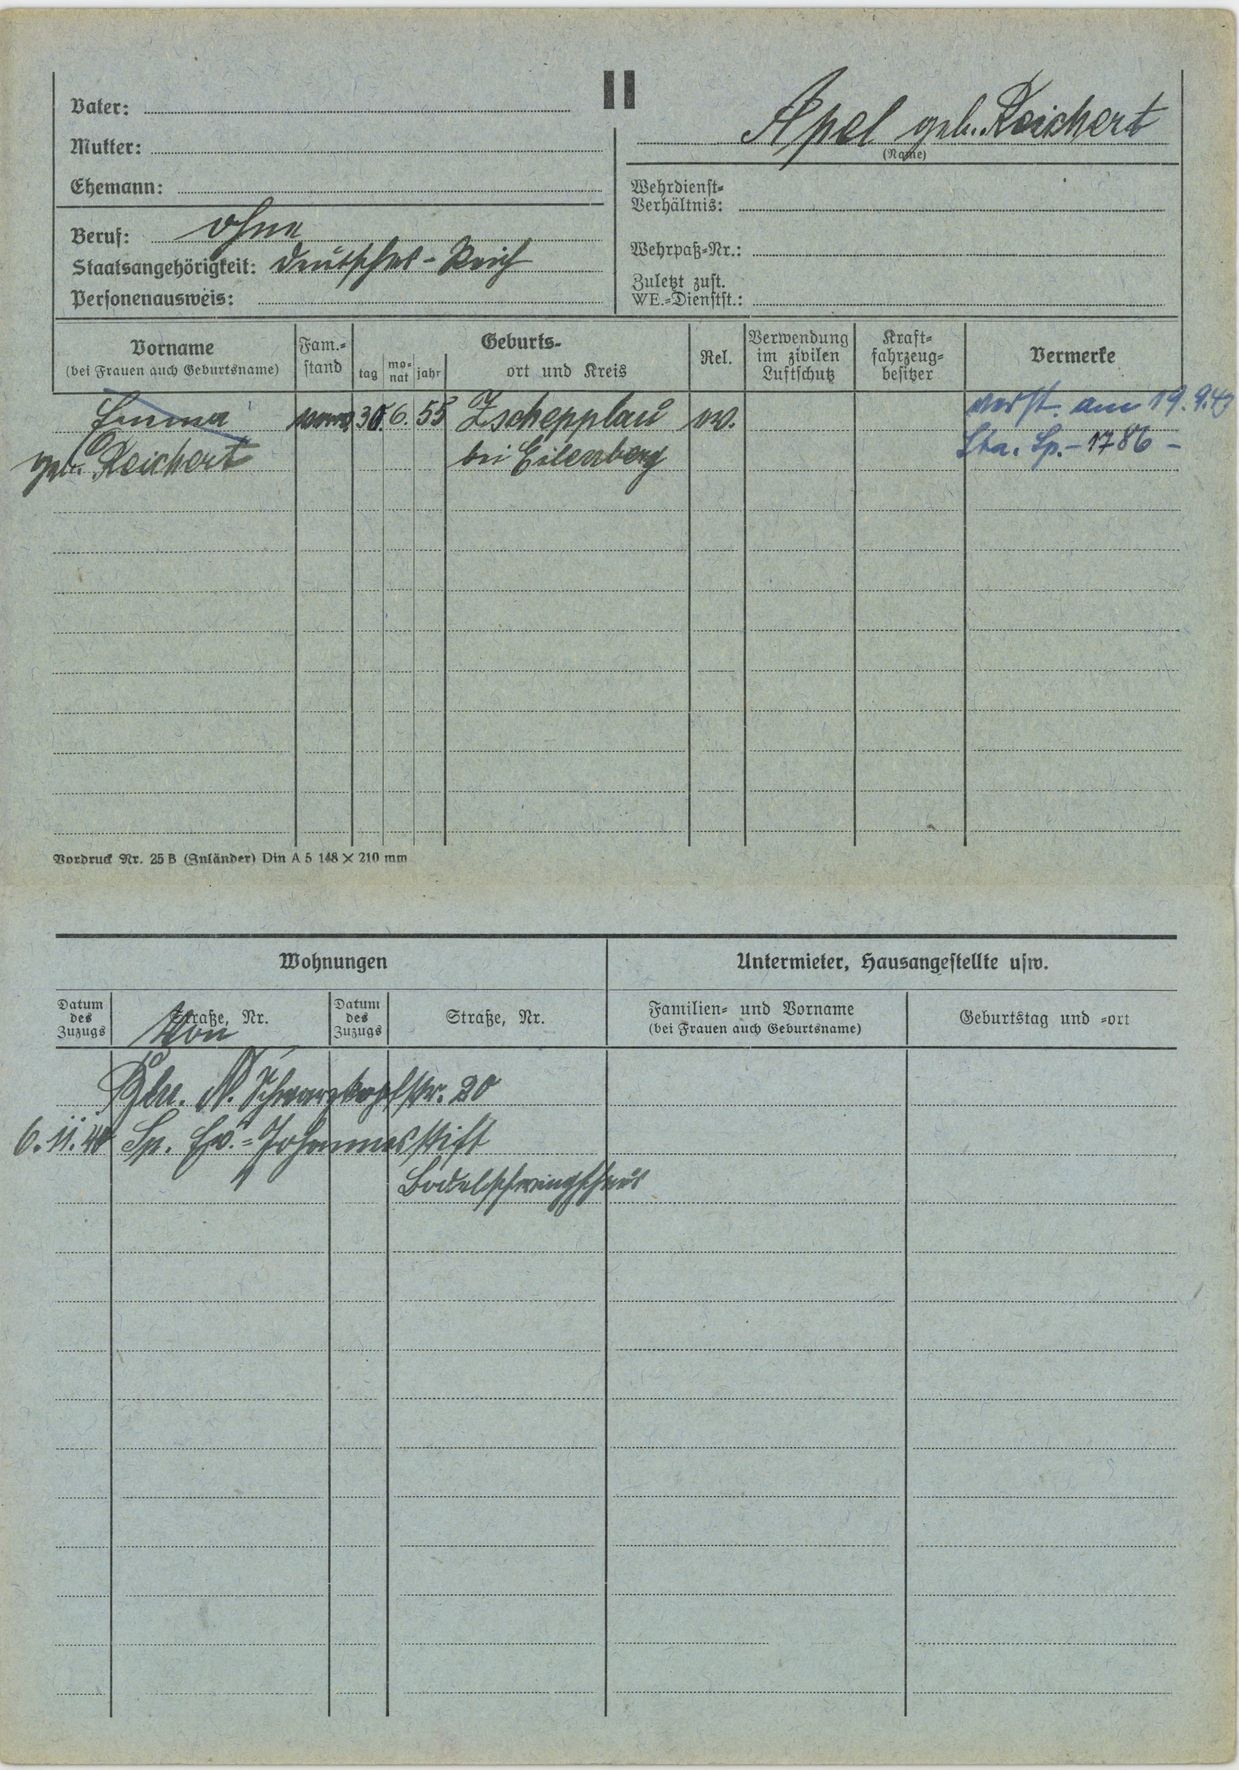
Apel geb. Reichert